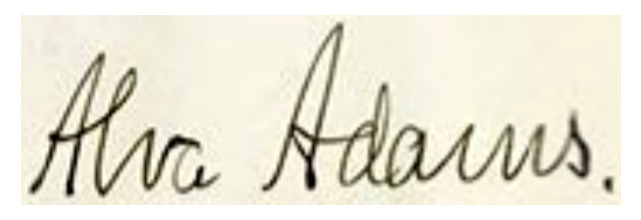
Signature of: alva adams